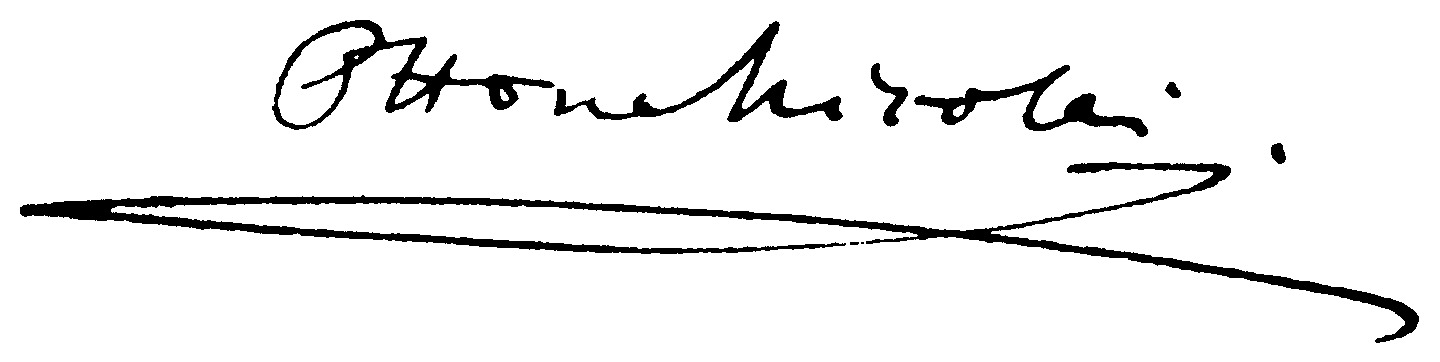
Signature of: otto nicolai